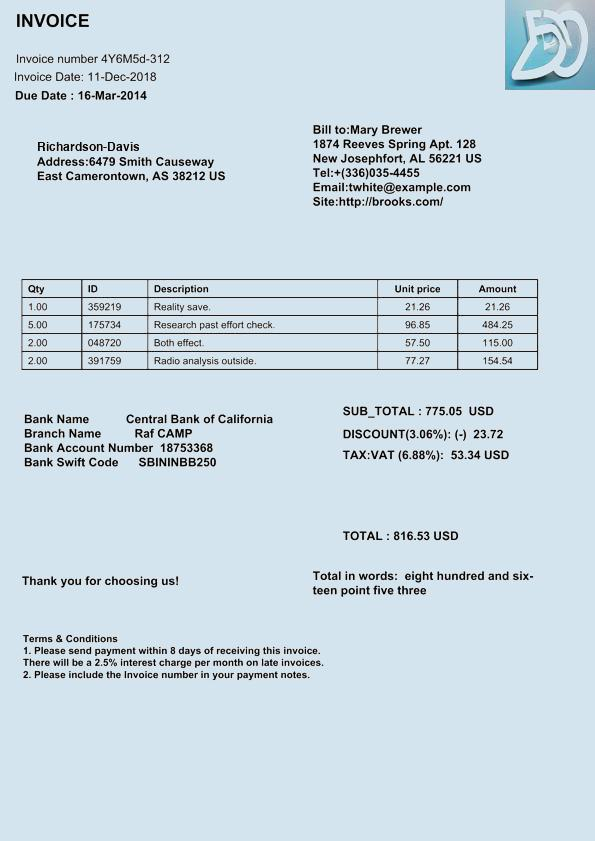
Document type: Invoice